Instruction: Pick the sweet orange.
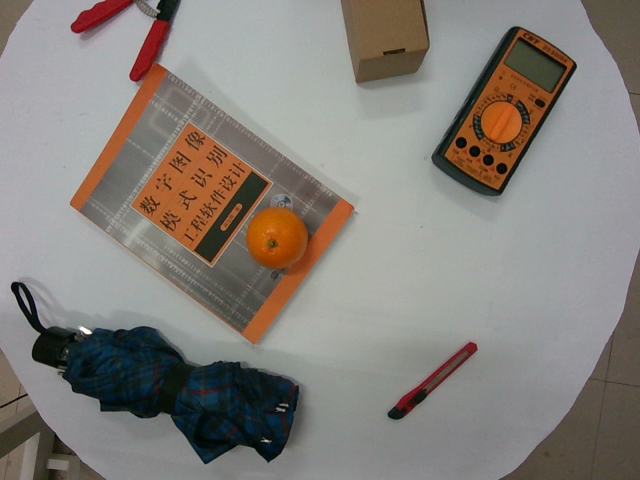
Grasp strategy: vertical